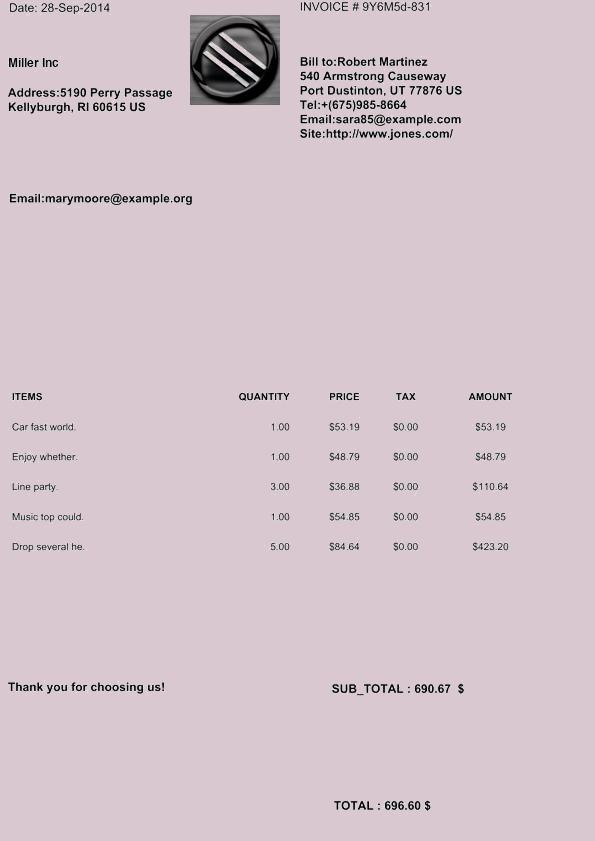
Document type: Invoice